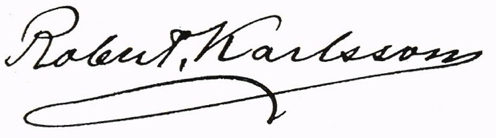
Signature of: robert karlsson i gasabäck